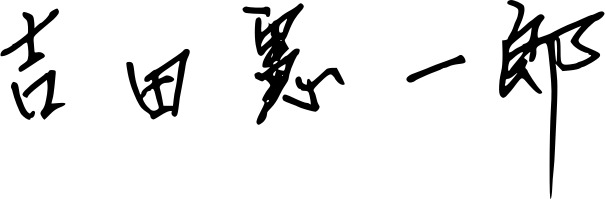
Signature of: kenichiro yoshida